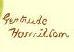
Signature of: gertrude hamilton